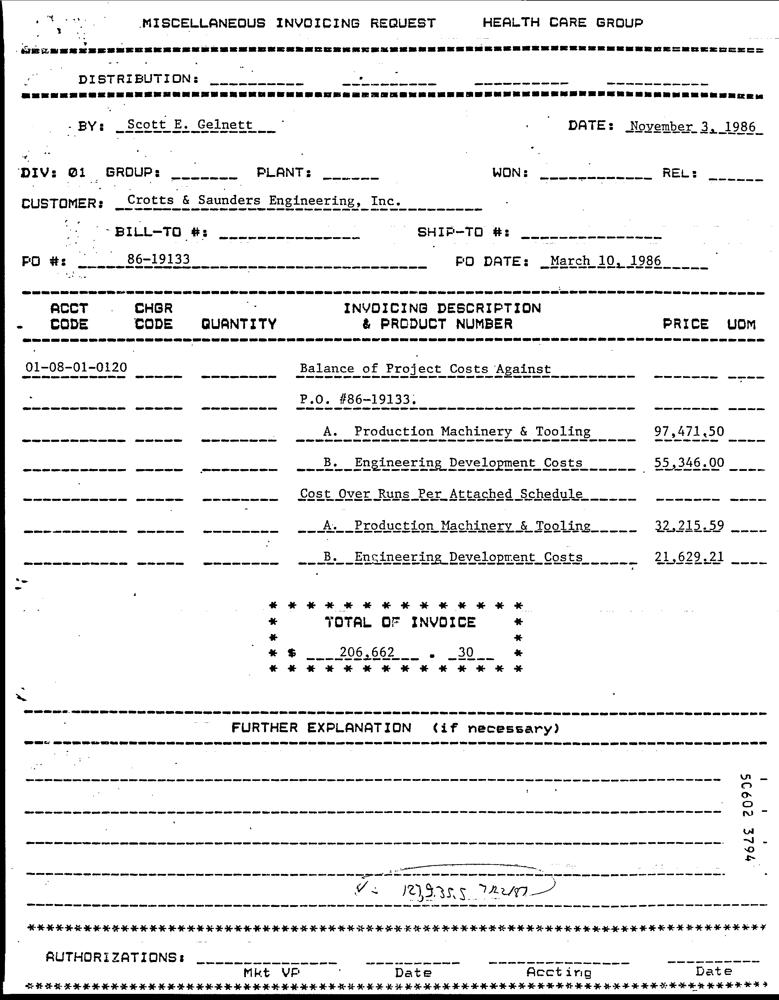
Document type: Invoice